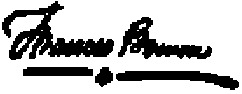
Signature of: francis bowen